Question: What is the suspected problem?
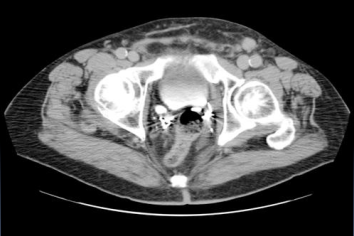
Answer: The findings suggest There is a lobular contour to the single right kidney with separate collecting systems which fuse proximally with congenital megaureter present distally.. Note lobular contour to the single right kidney with separate collecting systems which fuse proximally with congenital megaureter present distally.. The patient might have a history of 72 Y/O MALE with hematuria..